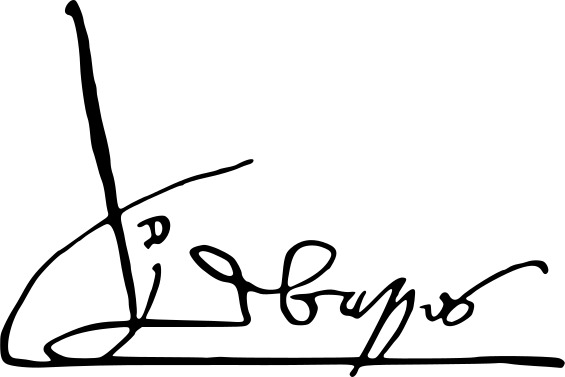
Signature of: joão de barros